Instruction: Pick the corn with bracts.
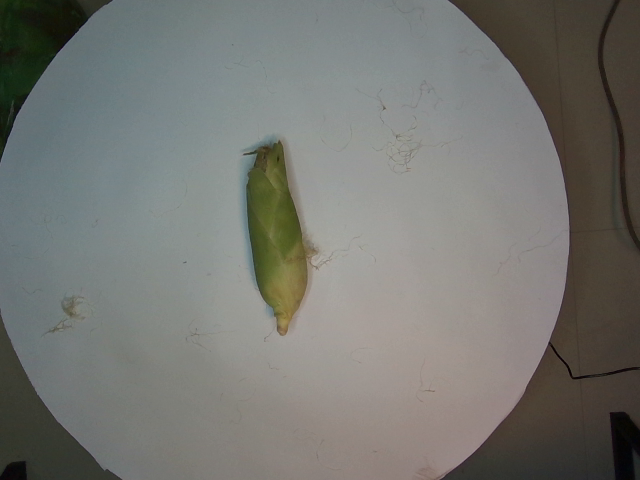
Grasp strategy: vertical